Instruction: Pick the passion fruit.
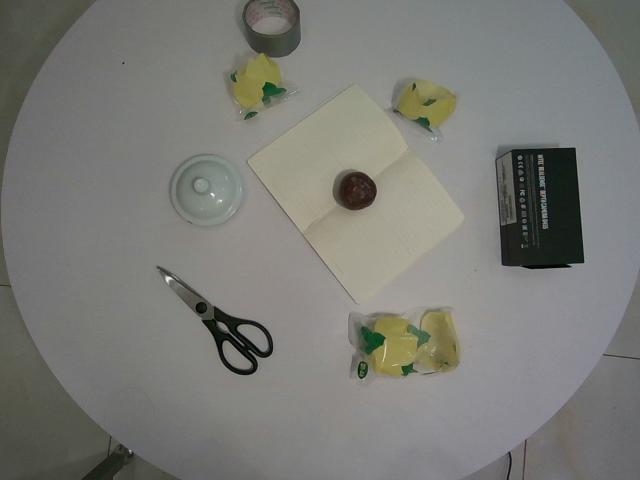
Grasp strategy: vertical